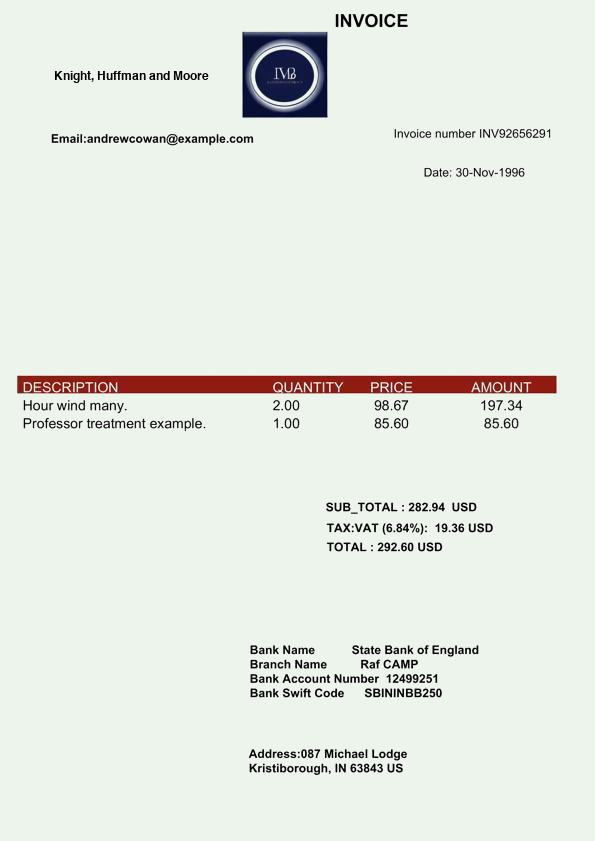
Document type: Invoice